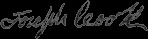
Signature of: josephus flavius cook